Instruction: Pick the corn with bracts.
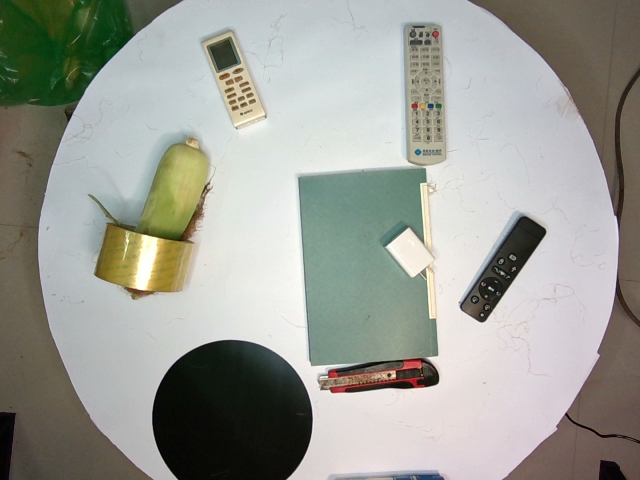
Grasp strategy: vertical